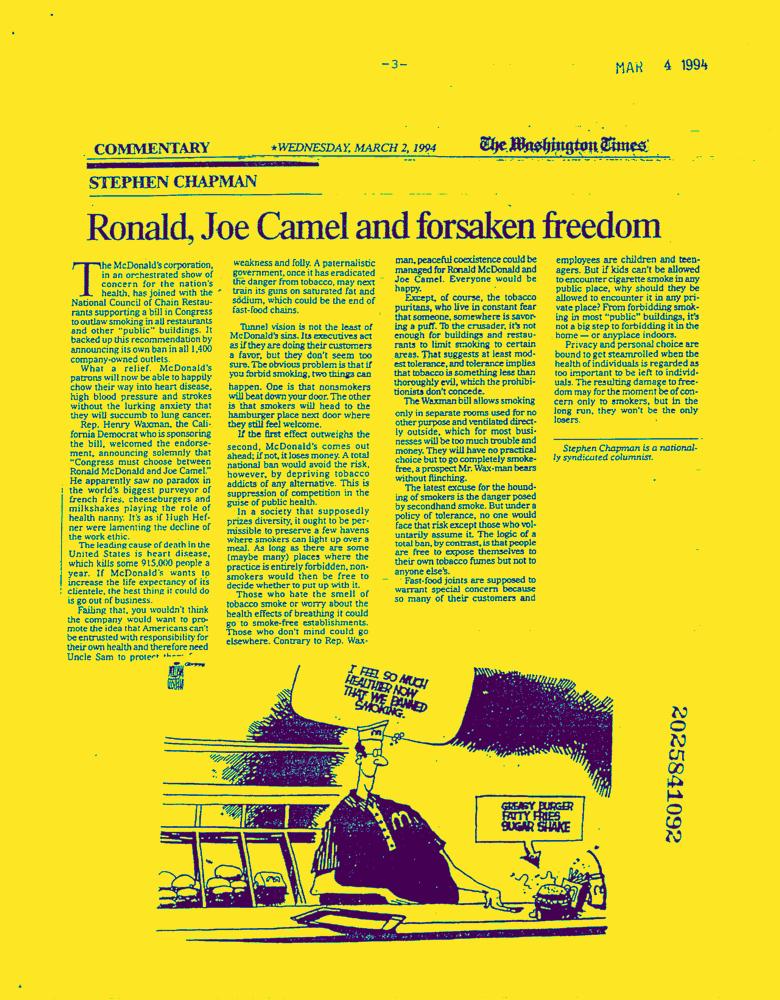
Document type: News-Article